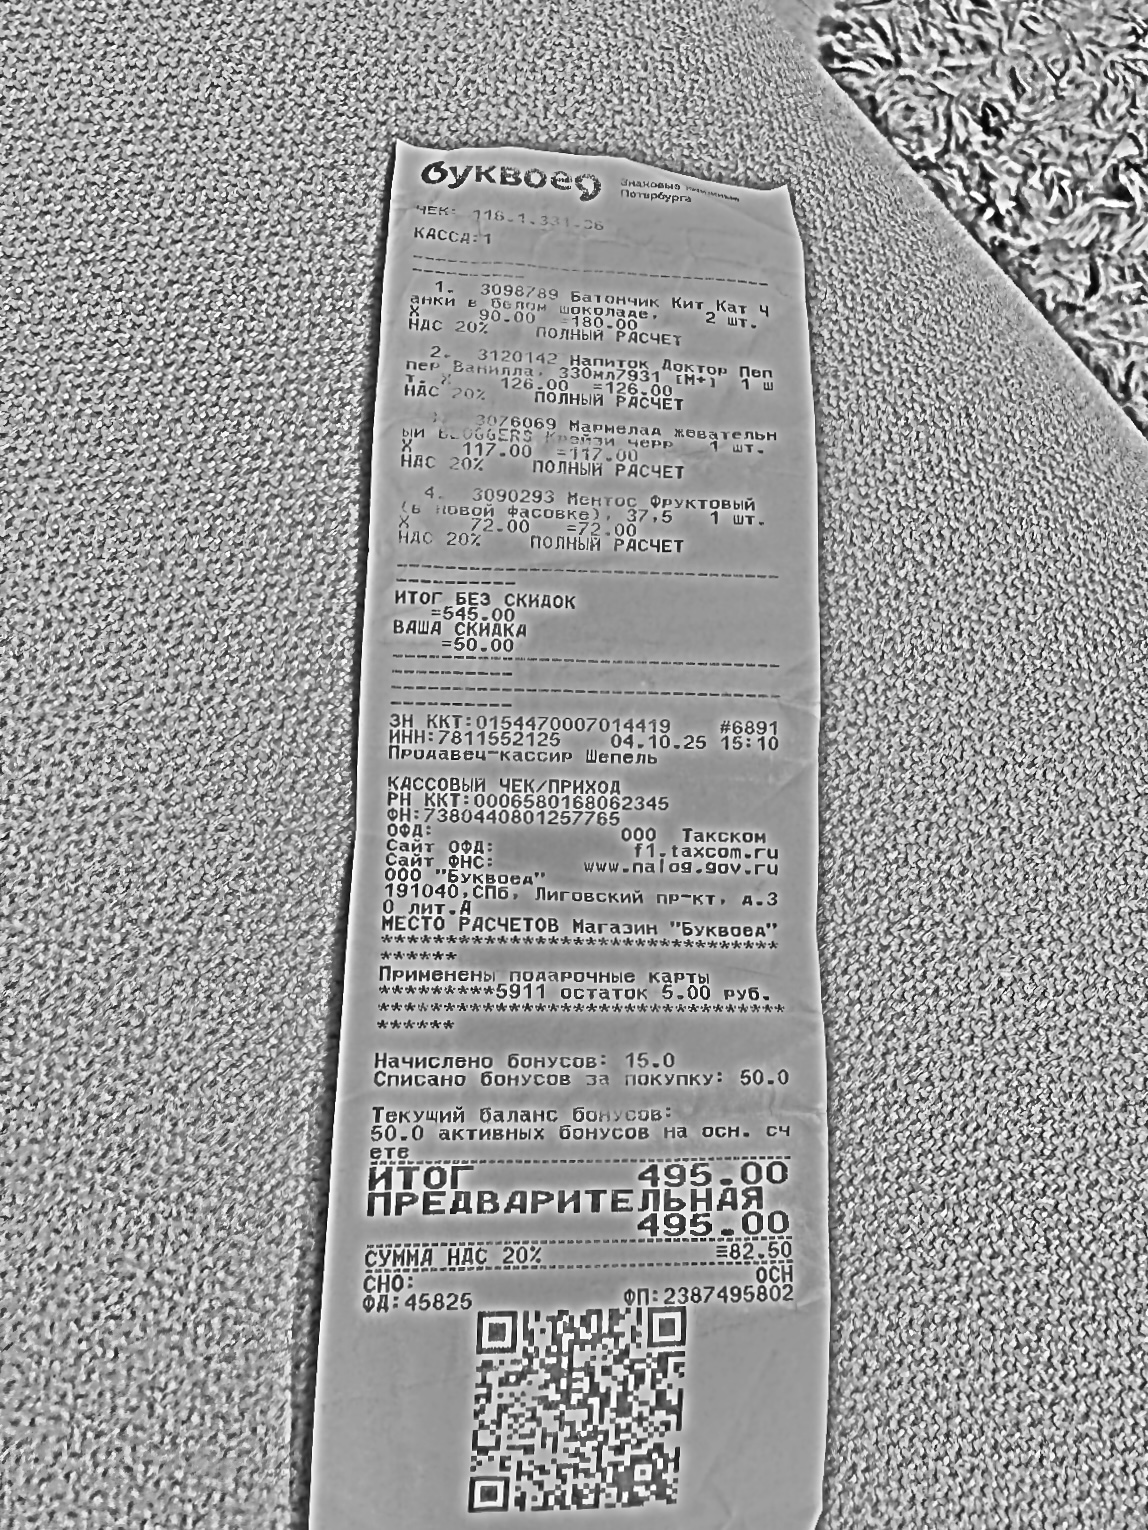
Продавец: ООО "Буквоед"
ИНН: 7811552125
Дата: 04.10.25
Товары: 1. 3098789 Батончик Кит Кат Чанки в белом шоколаде; 2. 3120142 Напиток Доктор Пеппер Ванилла, 330мл7931 [М+]; 3. 3076069 Мармелад жевательный BLOGGERS Крейзи черр; 4. 3090293 Ментос Фруктовый (в новой фасовке), 37,5
Количество: 2; 1; 1; 1
Цена: 90.00; 126.00; 117.00; 72.00
Сумма: 180.00; 126.00; 117.00; 72.00
Итого: 495.00